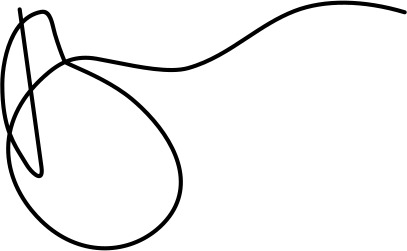
Signature of: ben blushi